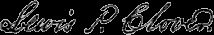
Signature of: lewis p clover